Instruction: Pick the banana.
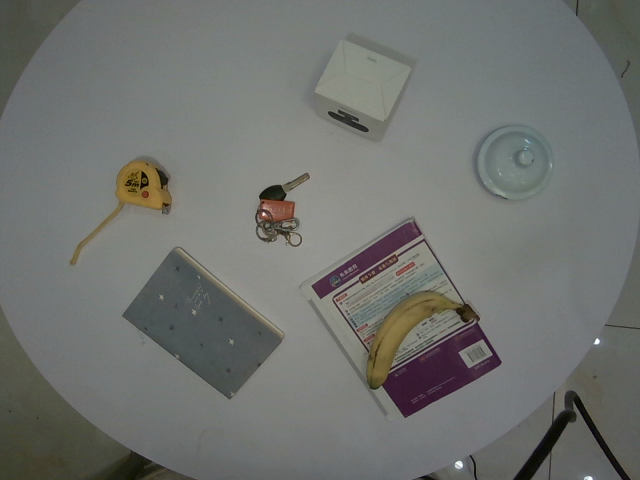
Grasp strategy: vertical